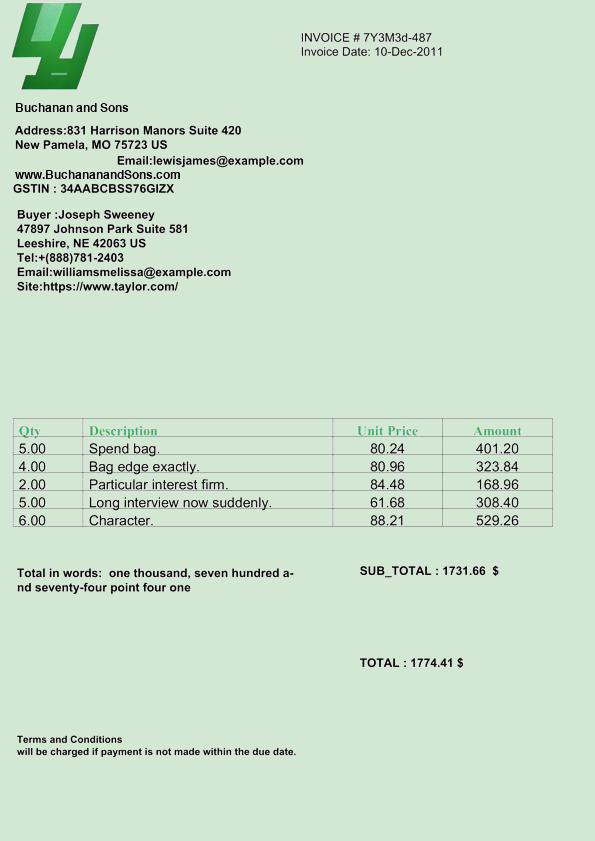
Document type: Invoice